Question: What are the imaging findings?
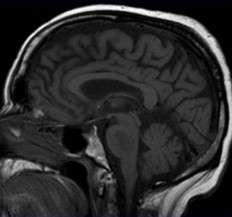
Answer: The imaging shows Central pontine MRI signal abnormalities with sparing of the peripheral pontine fibers. T1 signal hypointense, T2  and FLAIR signal hyperintense. Mild diffusion restriction with corresponding low ADC. Replace this - DESCRIPTION OF THE IMAGE OR FINDINGS..